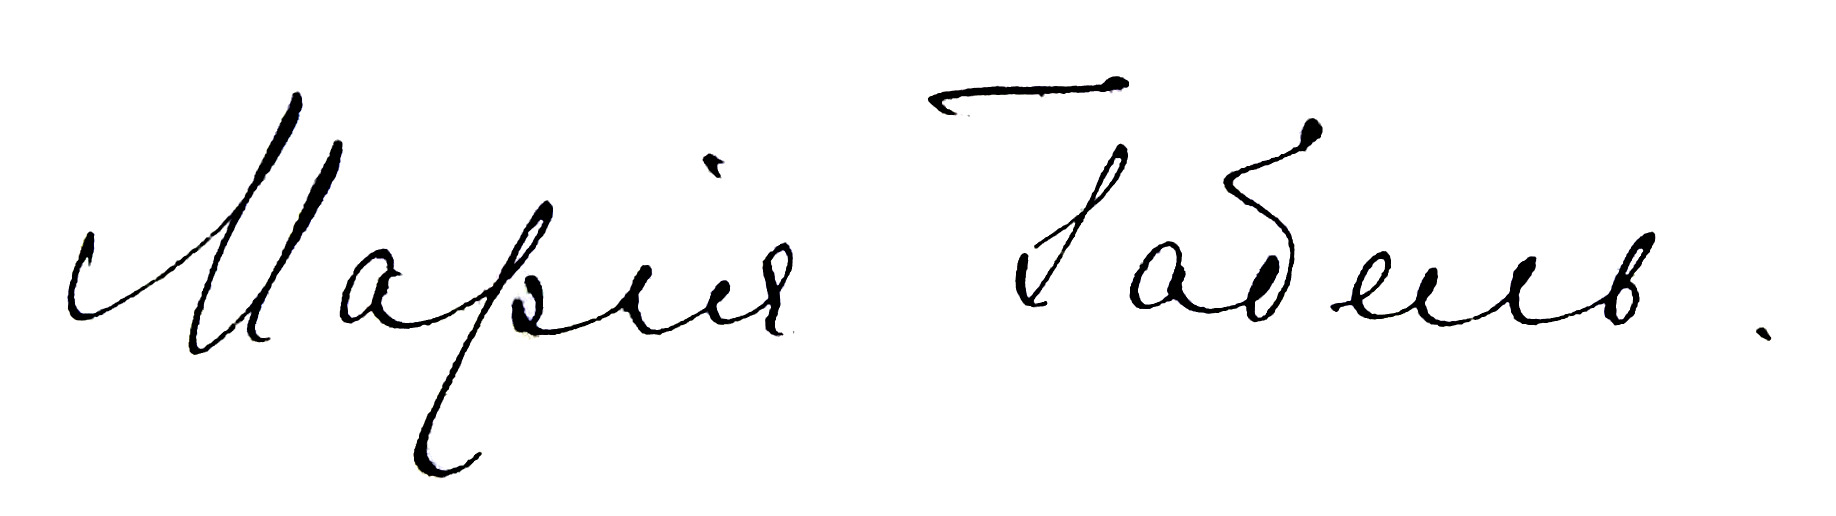
Signature of: maria orestovna gabel